Question: What jurisdiction, city, or county is the document associated with?
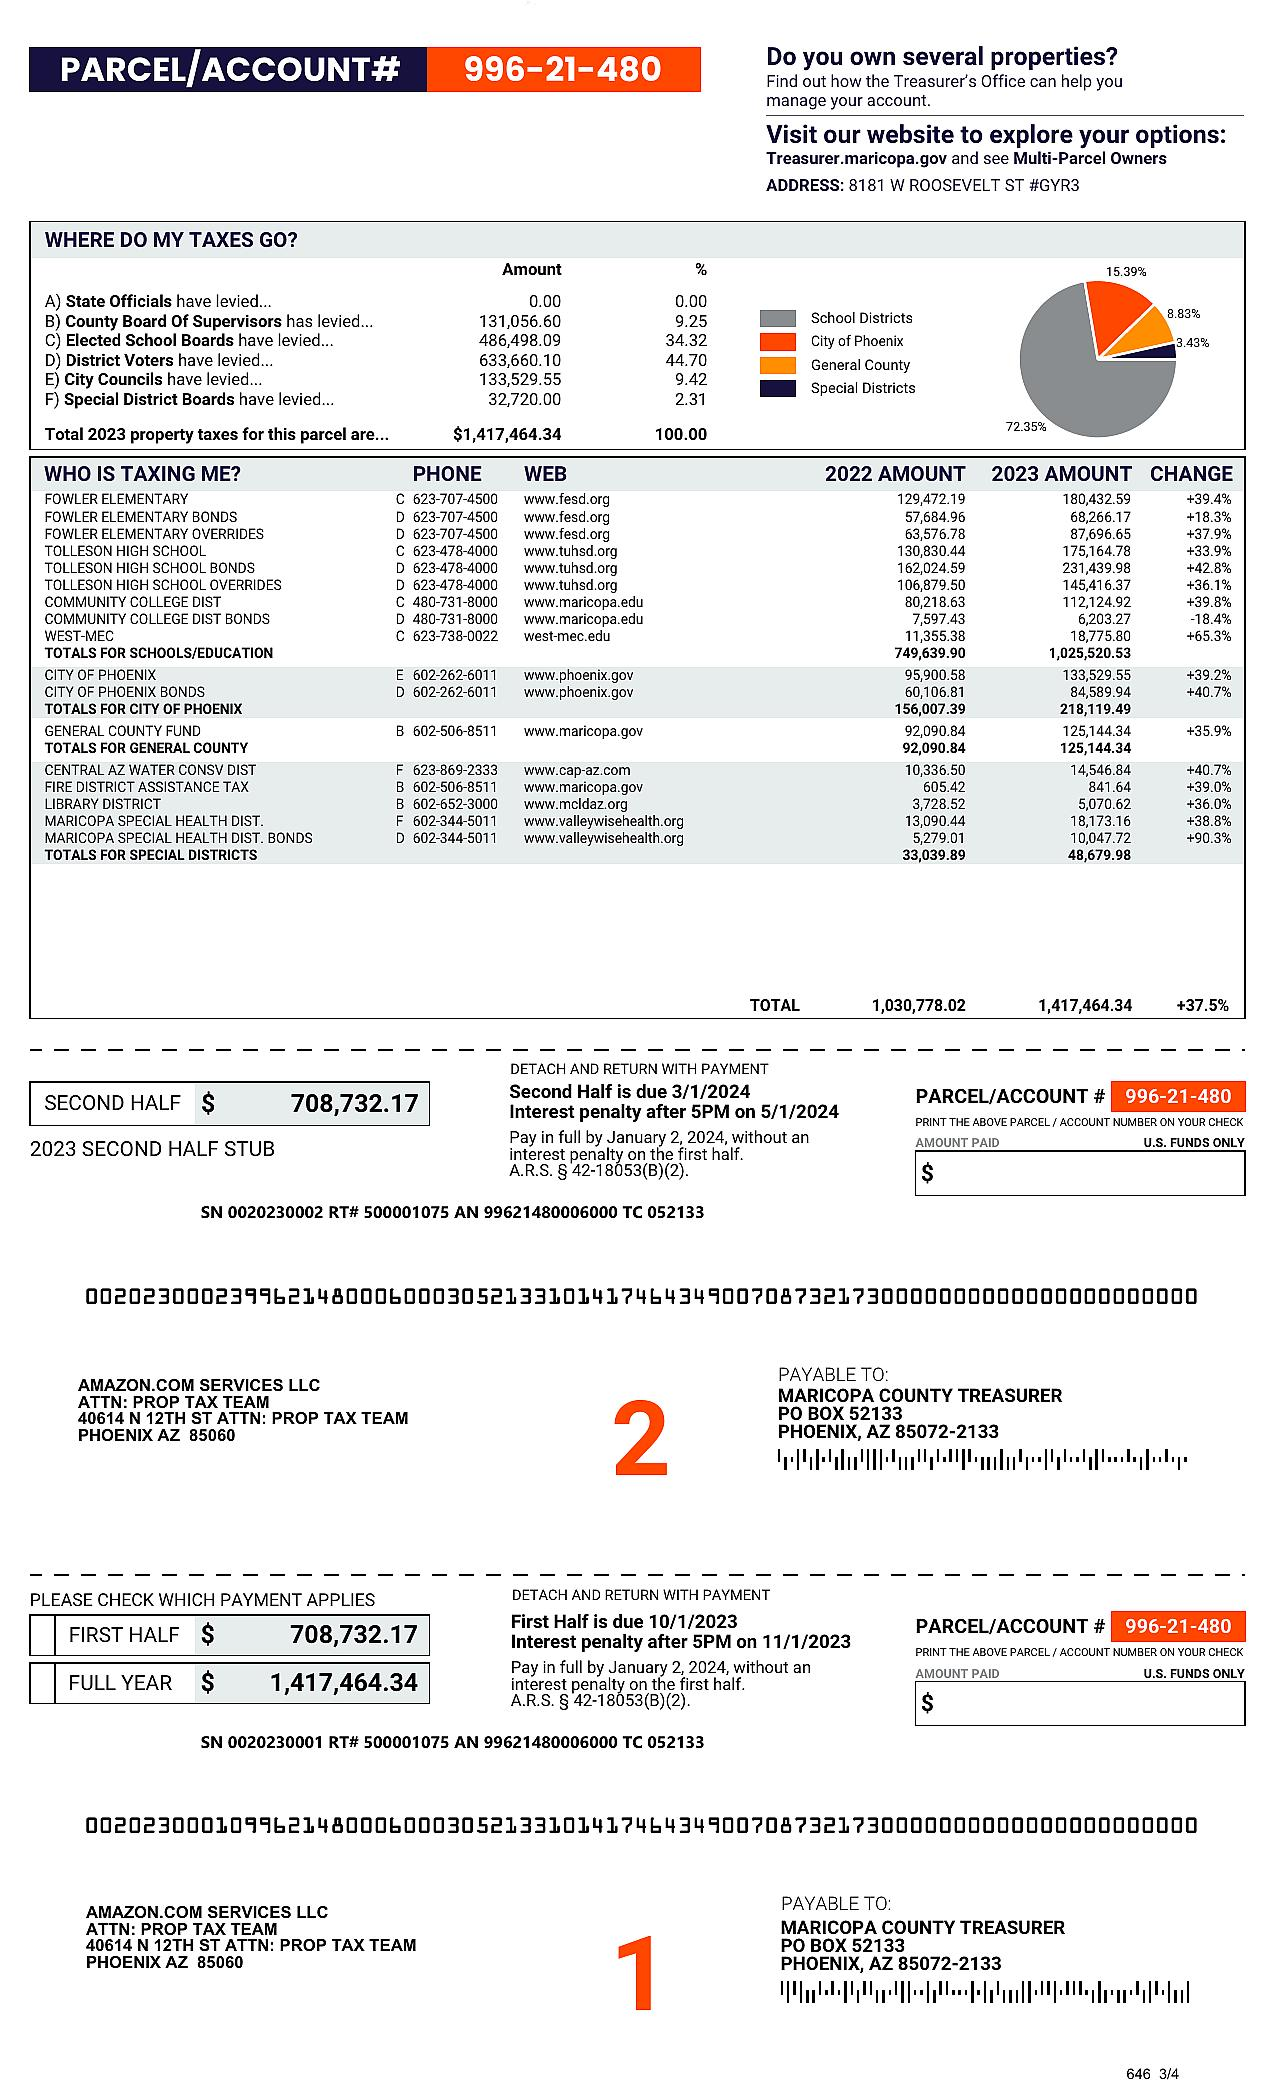
Answer: "Maricopa County"